Question: How is the property described in the document?
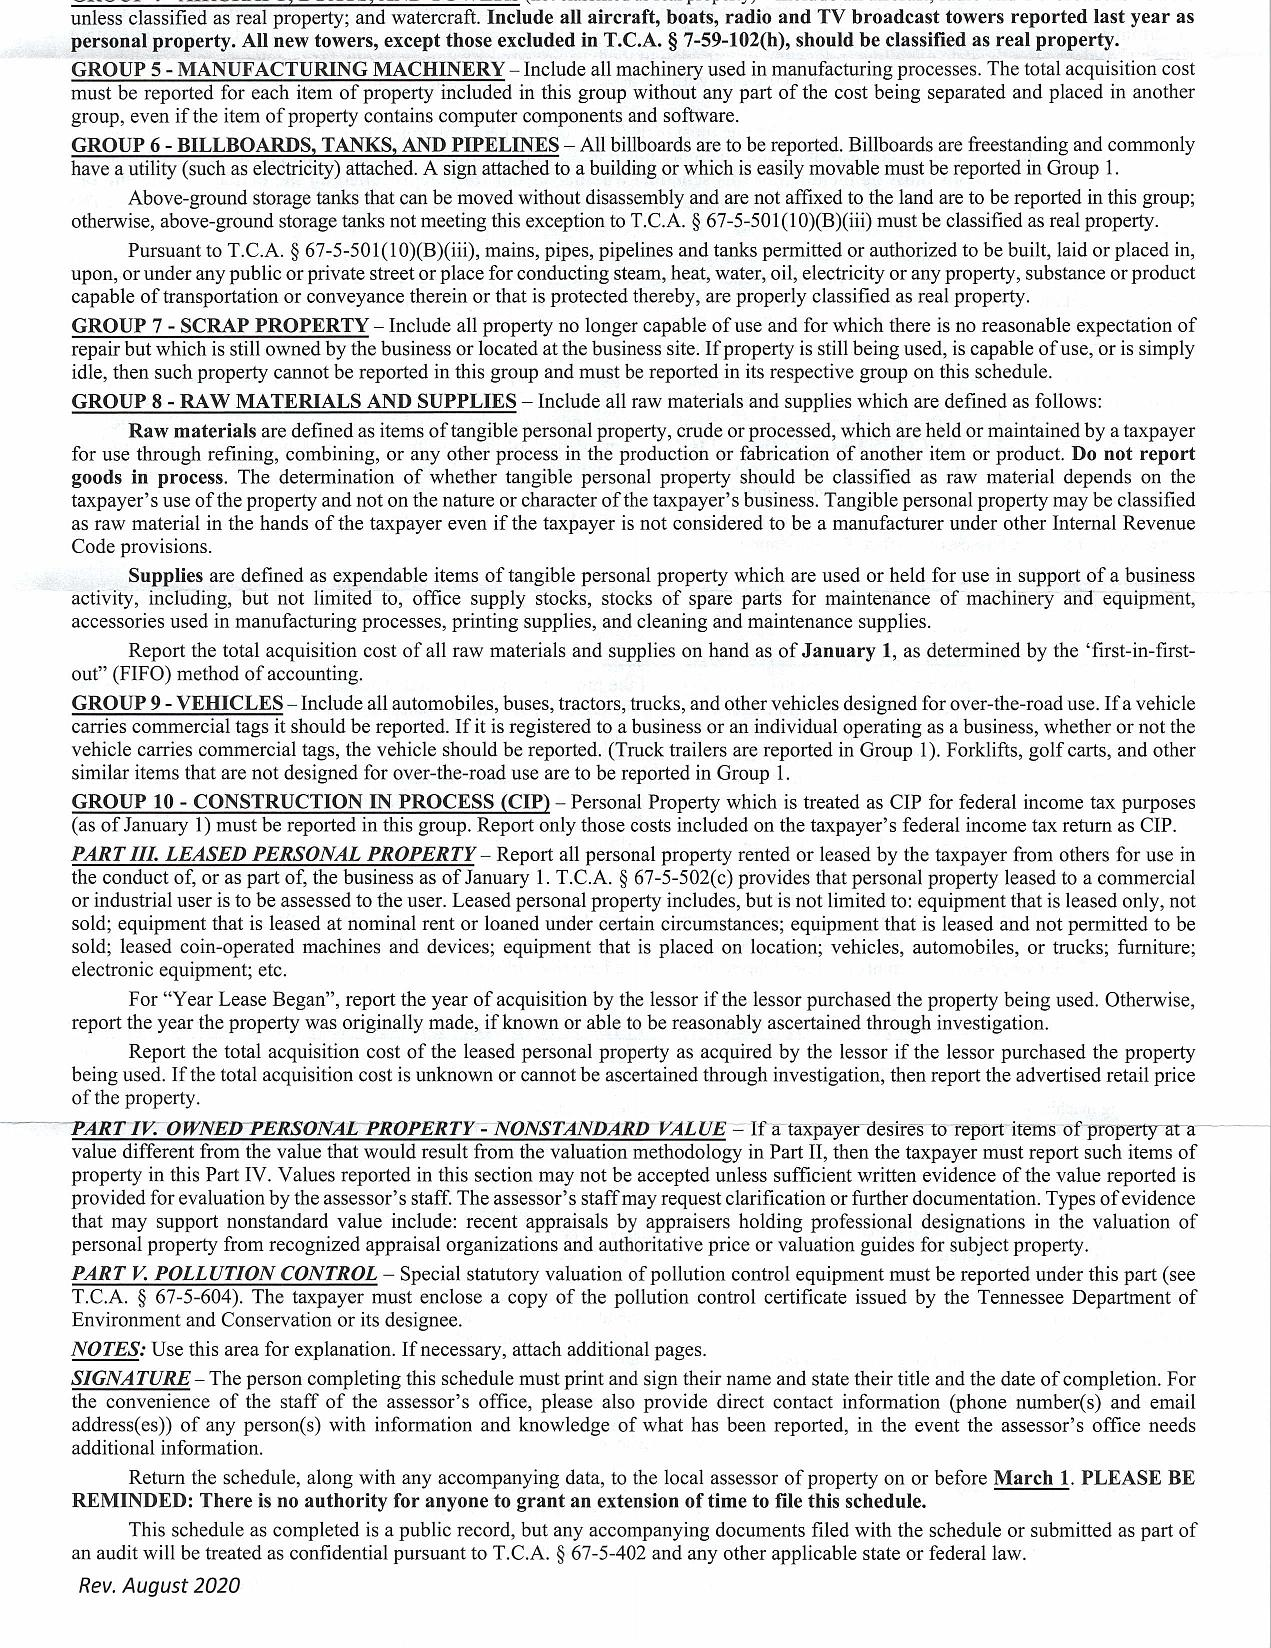
Answer: "Personal Property which is treated as CIP for federal income tax purposes"